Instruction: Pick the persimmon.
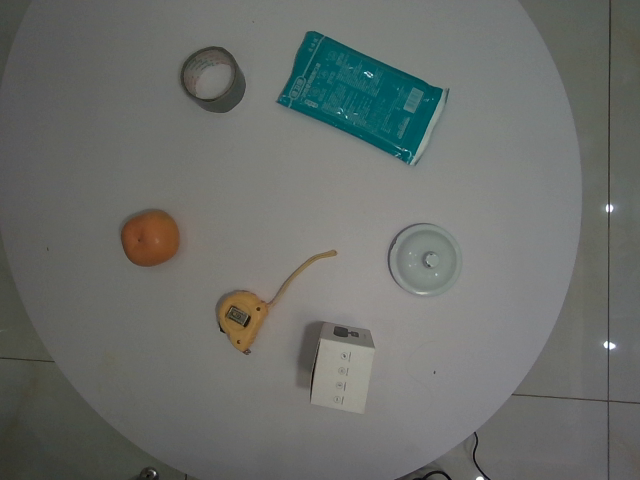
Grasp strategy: vertical